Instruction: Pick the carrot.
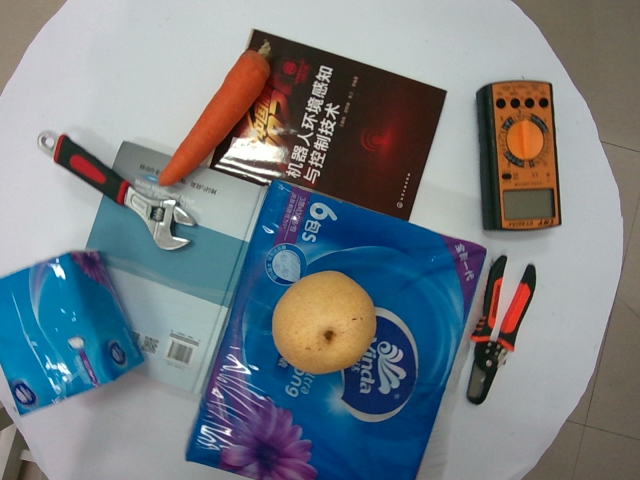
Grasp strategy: vertical